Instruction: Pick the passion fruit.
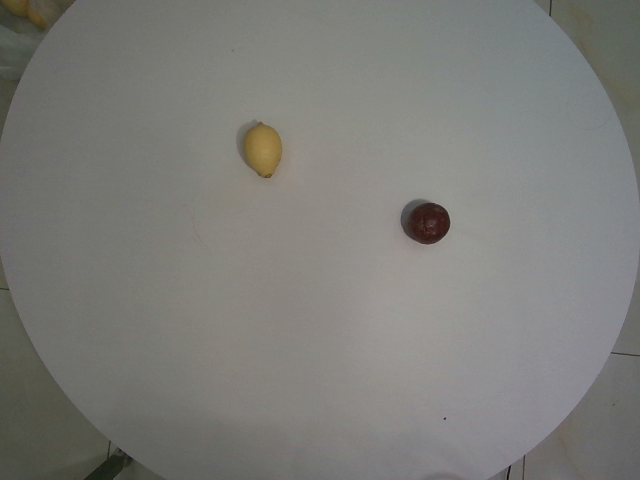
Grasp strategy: vertical